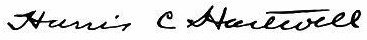
Signature of: harris c hartwell